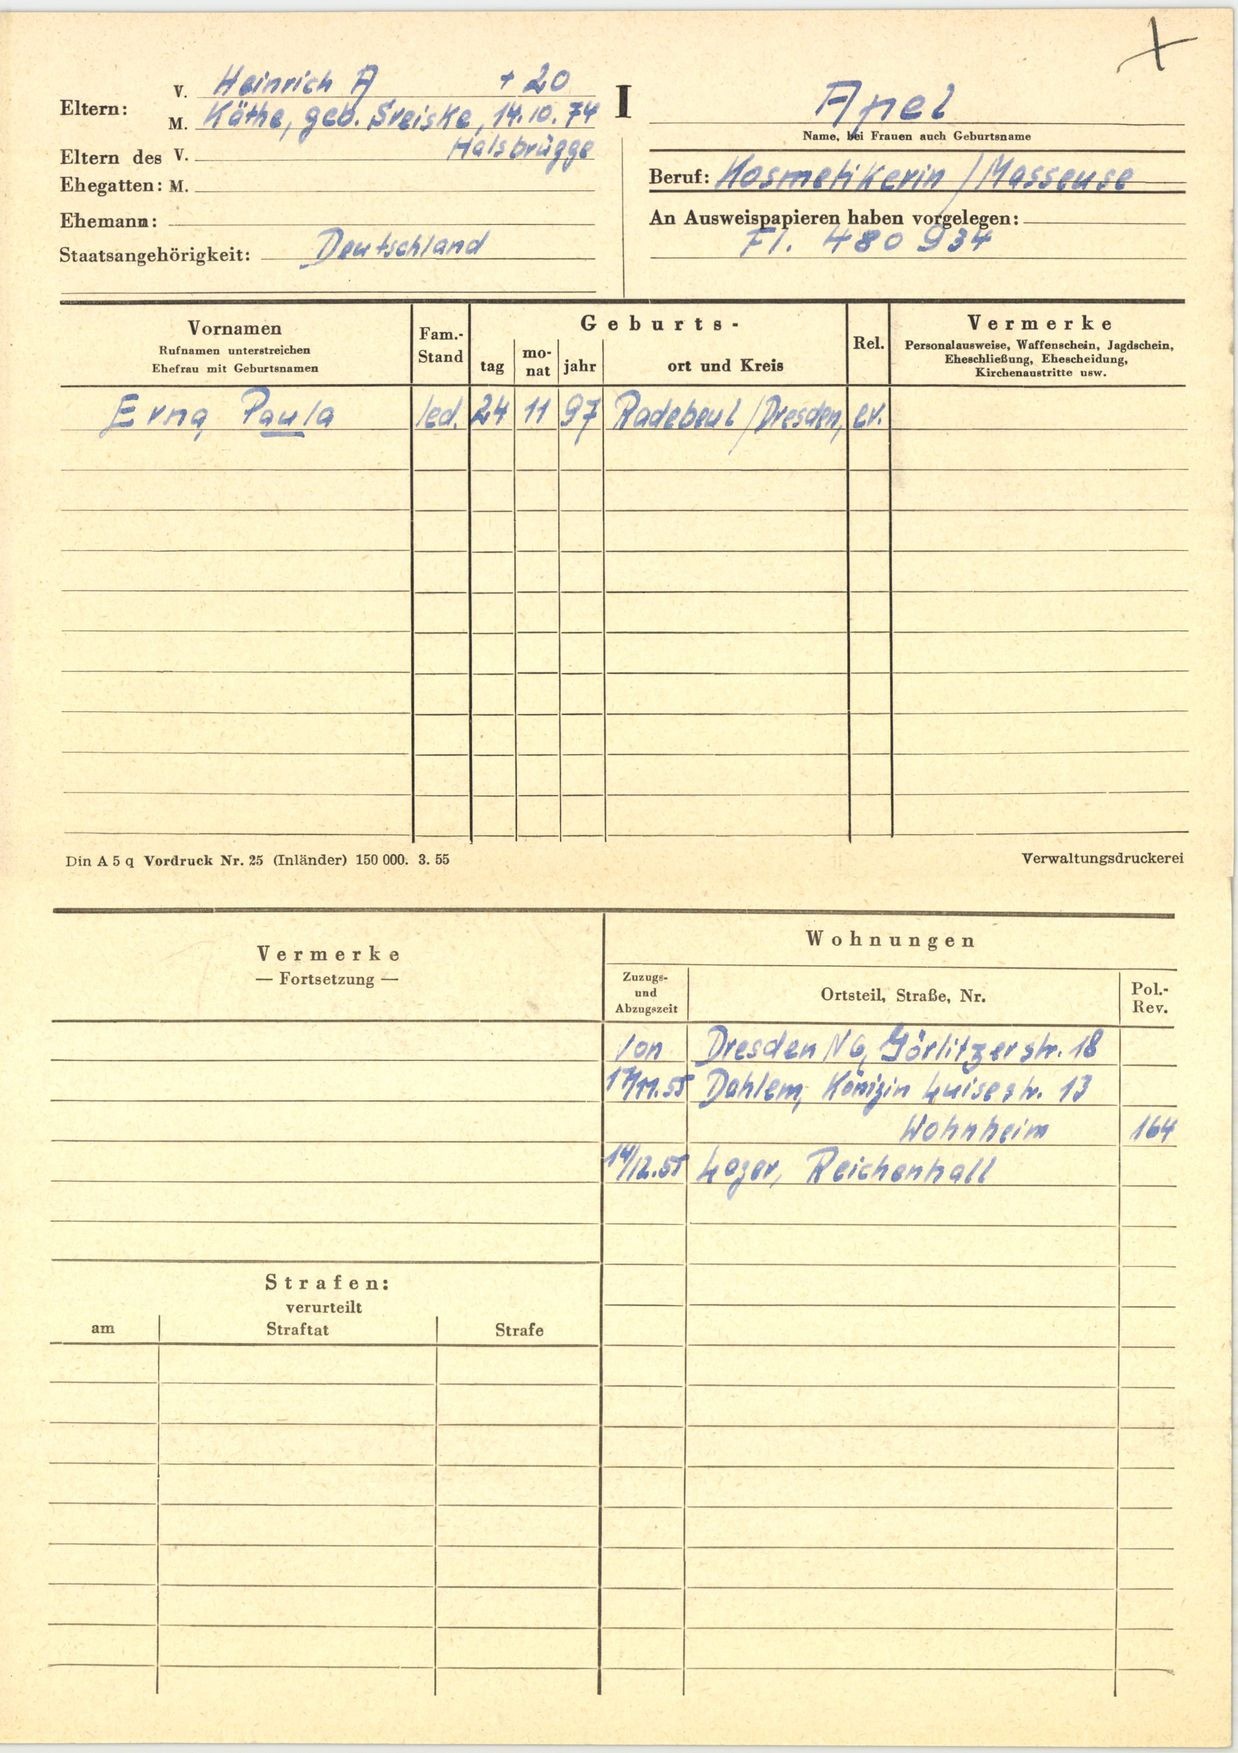
Apel